Question: How is the property described in the document?
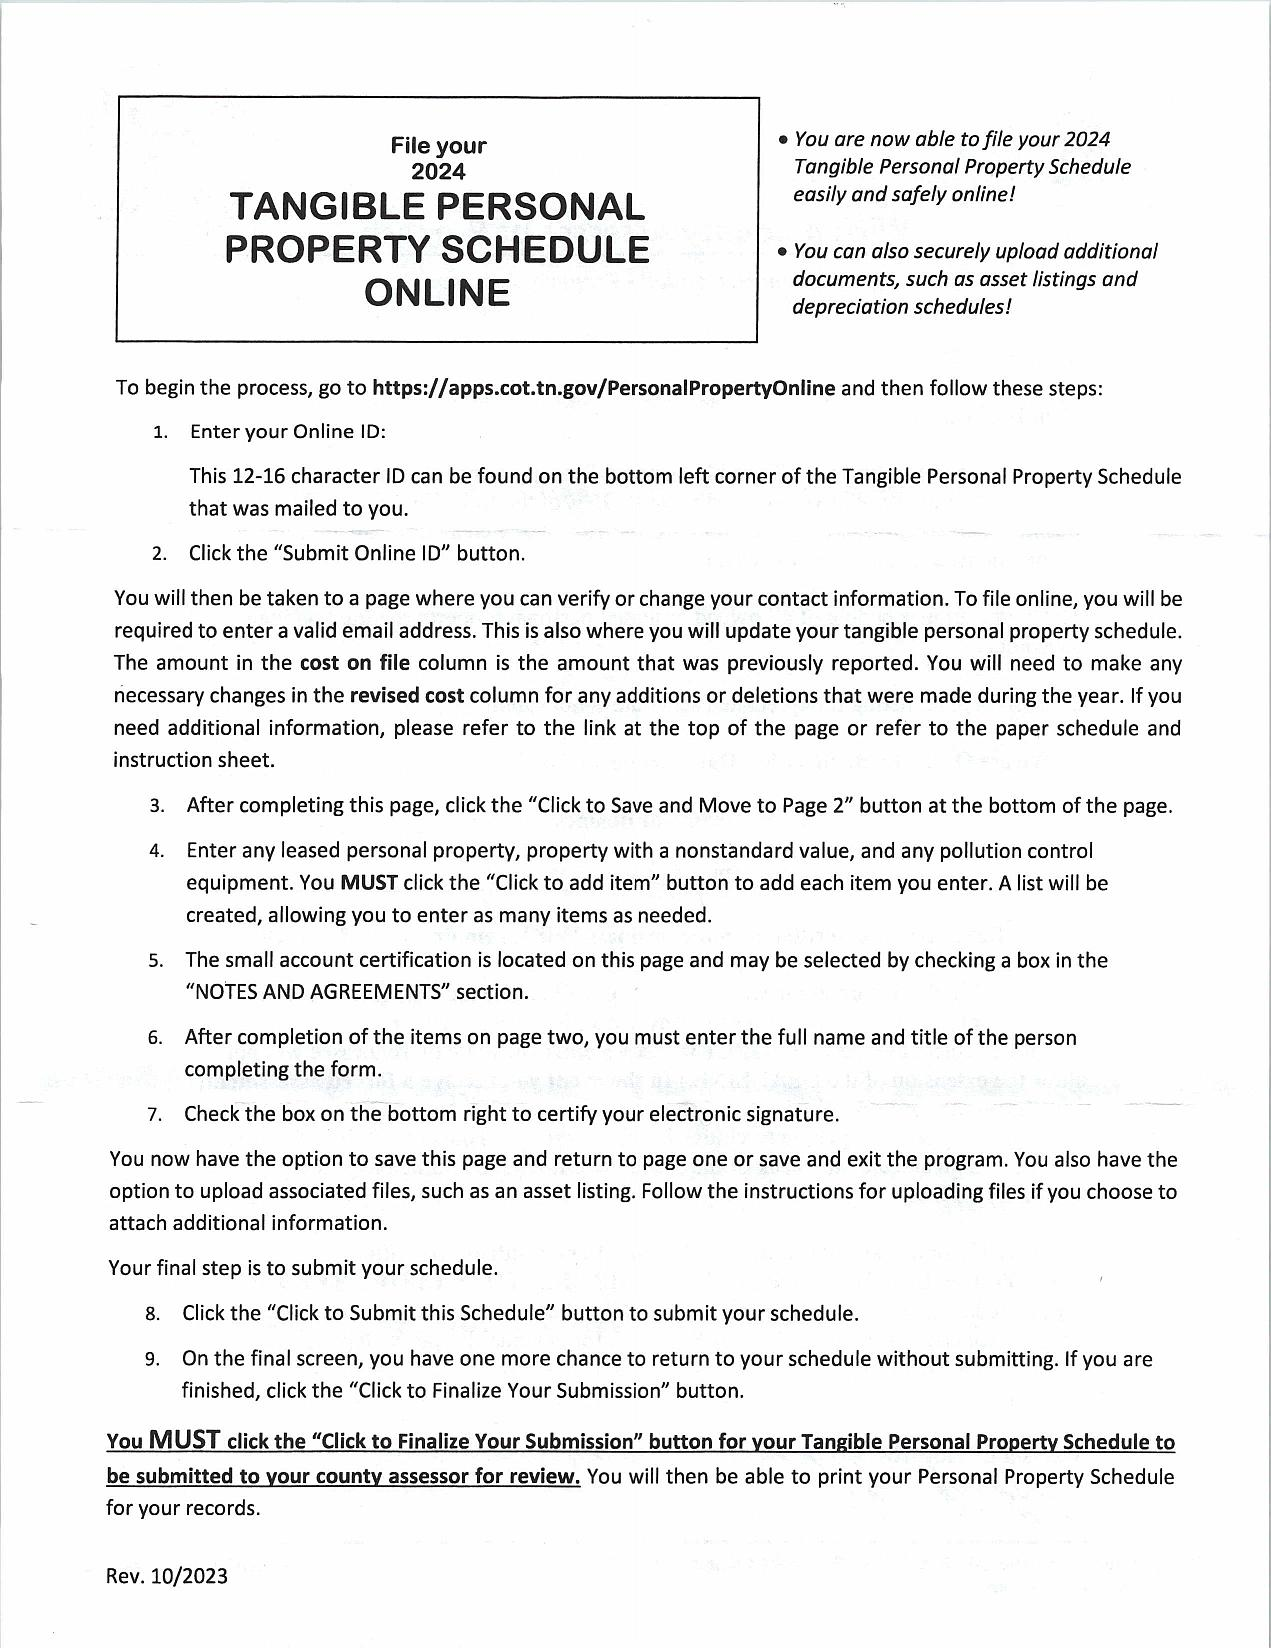
Answer: "Tangible Personal Property Schedule"